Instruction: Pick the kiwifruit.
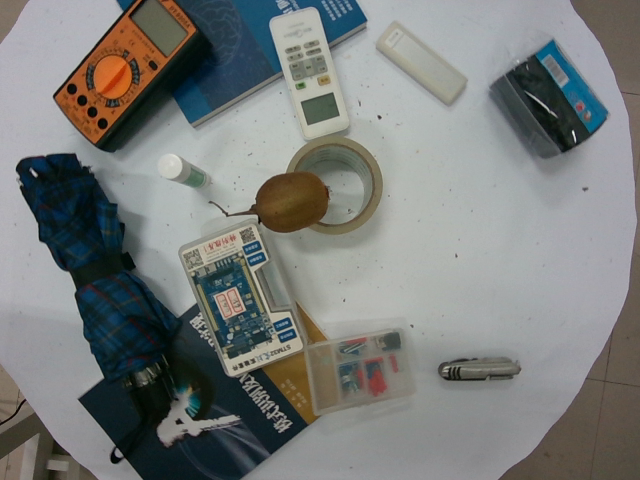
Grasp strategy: vertical